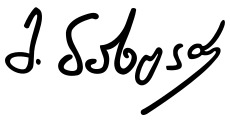
Signature of: mamuka bakhtadze